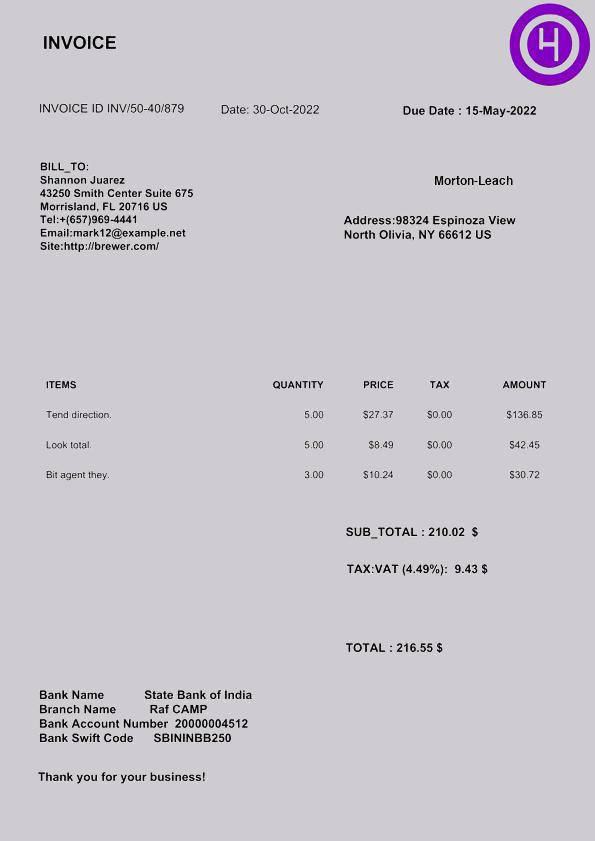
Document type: Invoice